Question: What is the suspected problem?
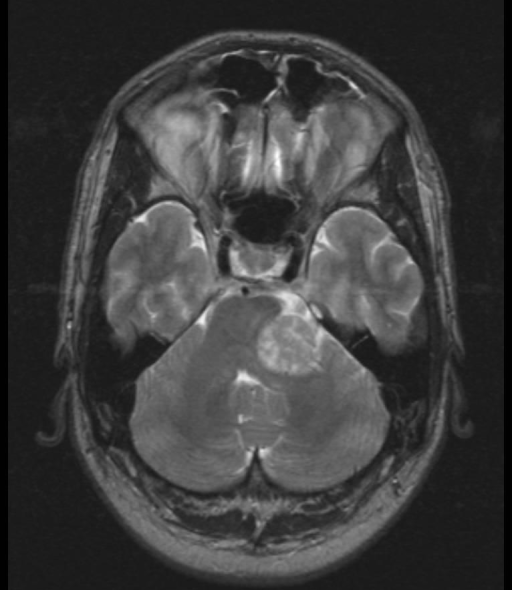
Answer: The findings suggest The MRI reveals an "ice-cream cone" shaped lesion originating from the L. IAC, with extension into the CPA, extending rostrally to compress the left CN V.  It is not invading the brain stem but is compressing it.  On T1, the mass is hypointense with adjacent brain parenchyma and hyperintense on T2 imaging.  There is avid post-gadolinium enhancement on T1 imaging in a slightly heterogenous manner throughout the mass.. Mass lesion evident in axial section in the CPA with "ice-cream cone" morphology, originating from the ICA.  It is  hyperintense compared to the surrounding brain parenchyma.  Seen at this level compressing the L. CNV.. The patient might have a history of Patient is a 34 year old man who presented with a 2 year history of increasing hearing loss, tinnitus and occasional vertigo.  In the last few months he has developed L. facial numbness in the V1-V2 distribution..